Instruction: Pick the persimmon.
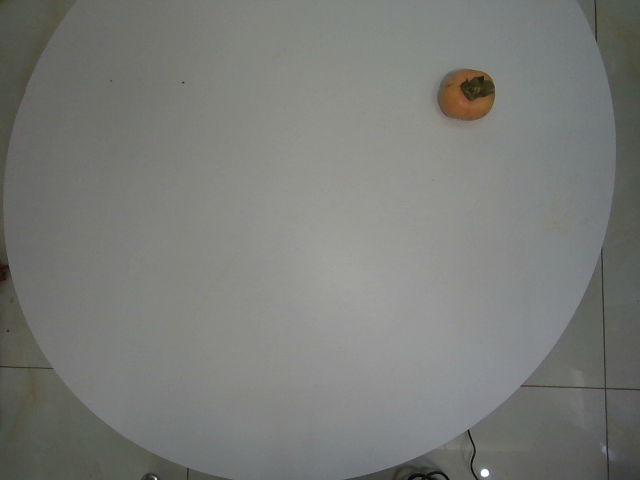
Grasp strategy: vertical